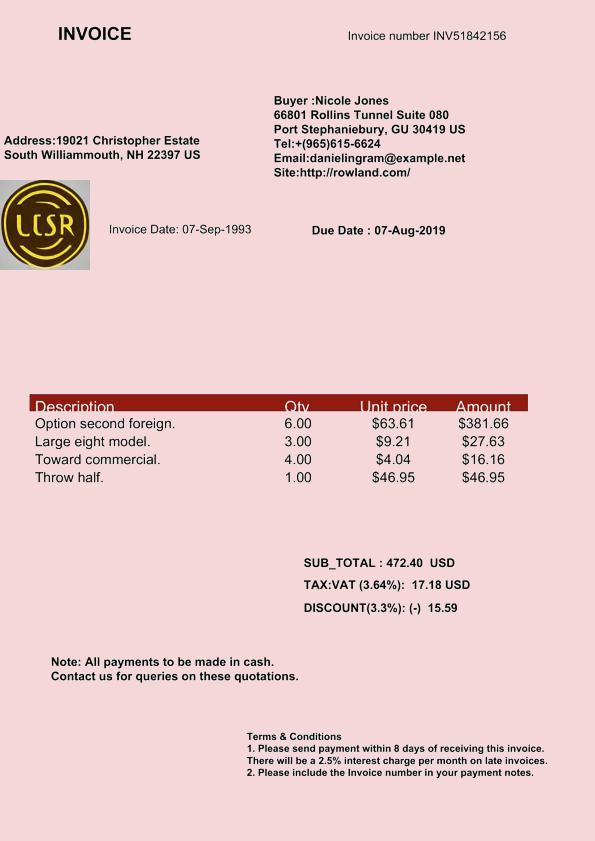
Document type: Invoice